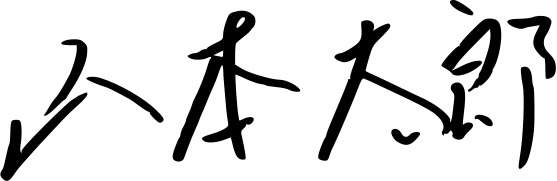
Signature of: tarō yamamoto